Question: In what way does the history help explain the case?
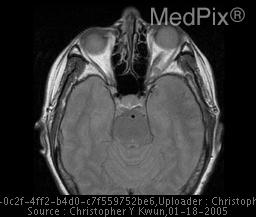
Answer: The patient's history of 70 year old female for follow up follow up tumor. is key in understanding the case.